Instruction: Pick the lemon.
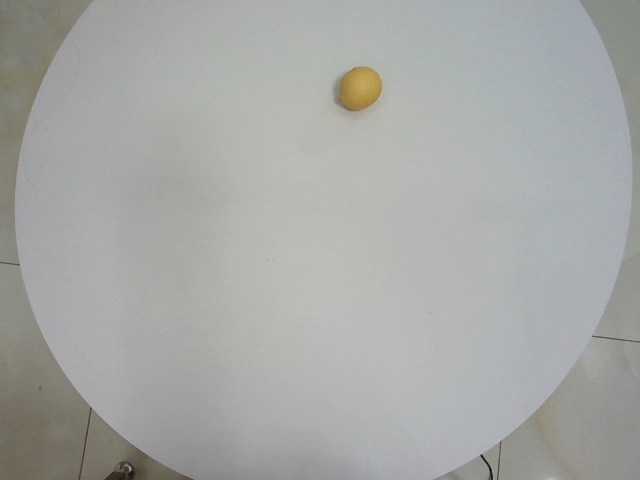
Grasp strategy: vertical